Question: What jurisdiction, city, or county is the document associated with?
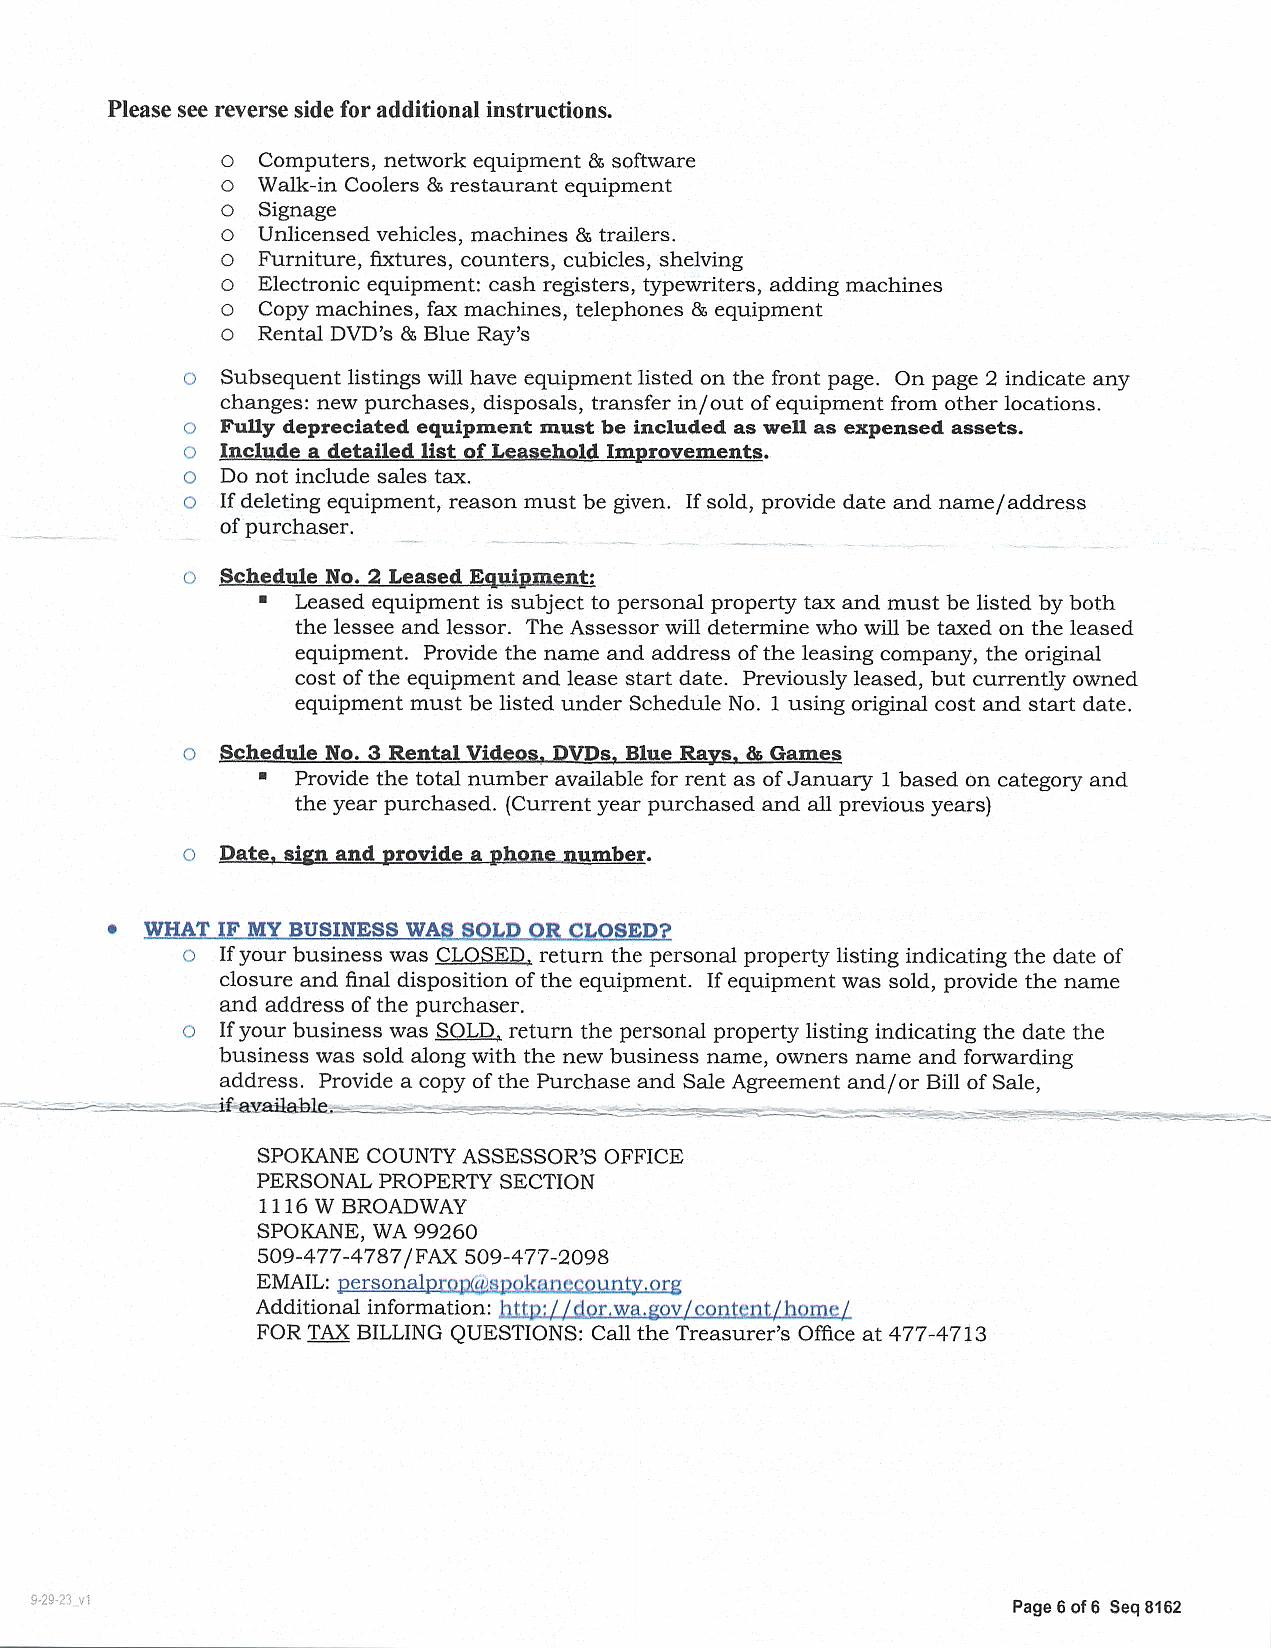
Answer: "Spokane County"